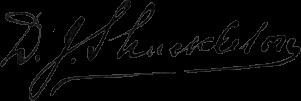
Signature of: david shackleton